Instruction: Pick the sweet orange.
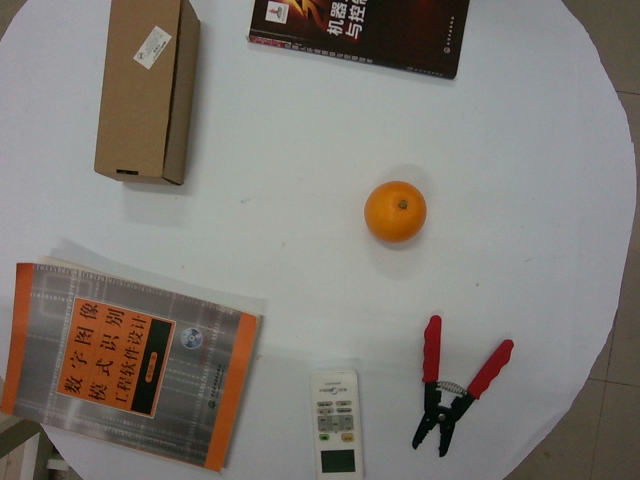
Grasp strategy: vertical